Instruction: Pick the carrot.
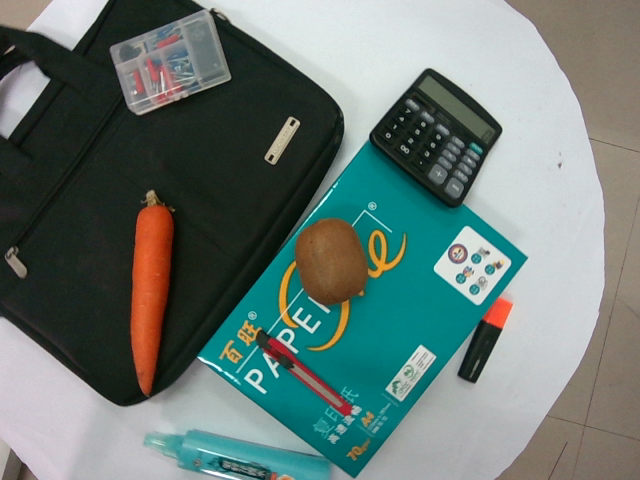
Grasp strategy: vertical